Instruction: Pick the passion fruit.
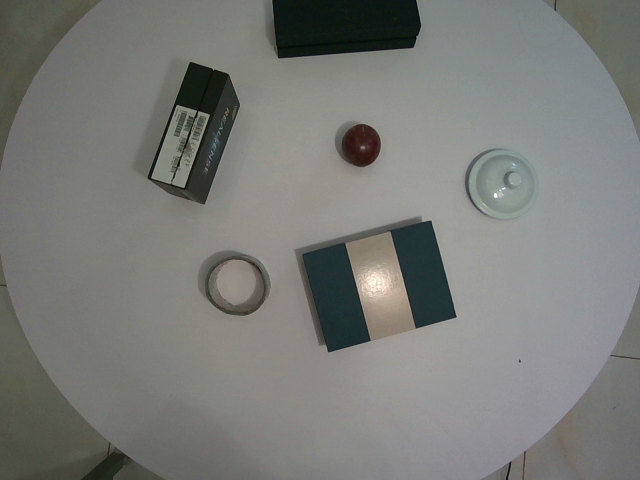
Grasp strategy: vertical